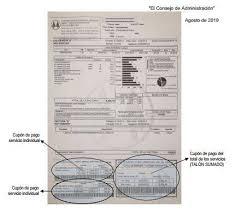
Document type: Invoice